Question: What could the diagnosis suggest?
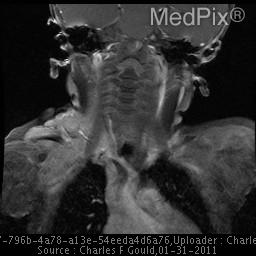
Answer: The possible diagnosis includes •  Capillary (Infantile) Hemangioma
•  Venous Malformation
•  Sarcoma (Rhabdomyosarcoma, Extraosseous Ewings, Undifferentiated Sarcoma)
•  Plexiform Neurofibroma
•  Arteriovenous Malformation.